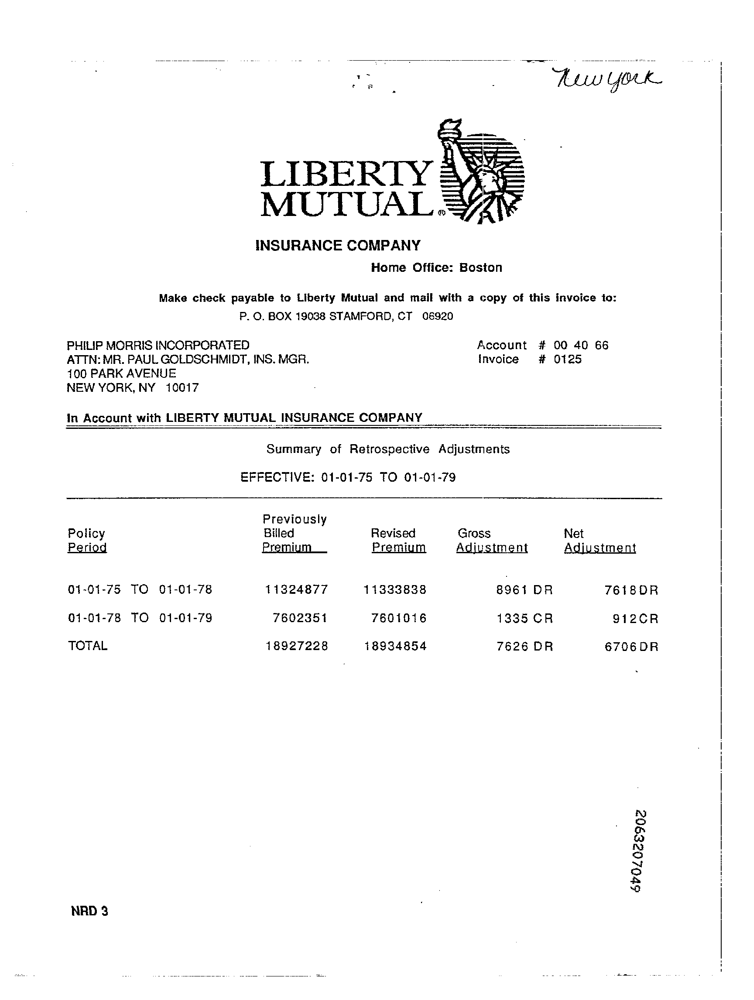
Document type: Invoice